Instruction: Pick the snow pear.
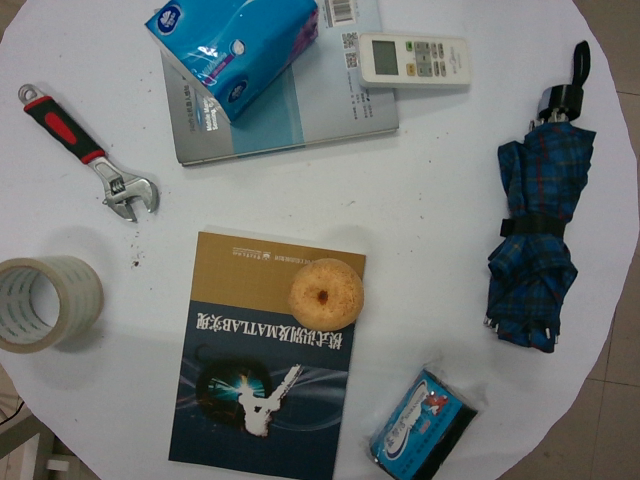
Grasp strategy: vertical